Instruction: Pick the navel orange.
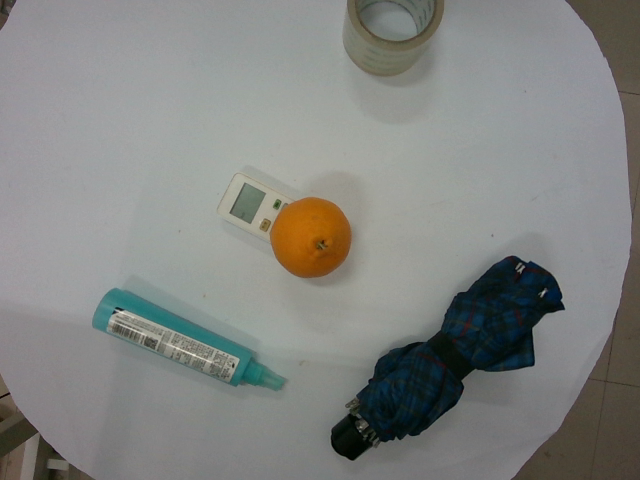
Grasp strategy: vertical